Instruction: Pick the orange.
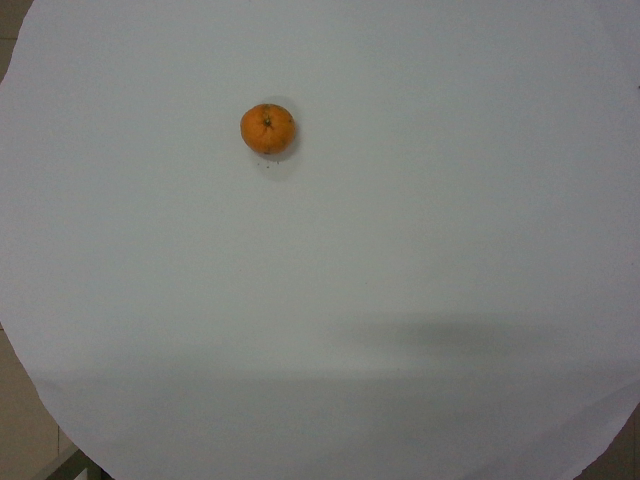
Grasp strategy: vertical